Question: What tax district, tax-rate area, or tax area code is specified in the document?
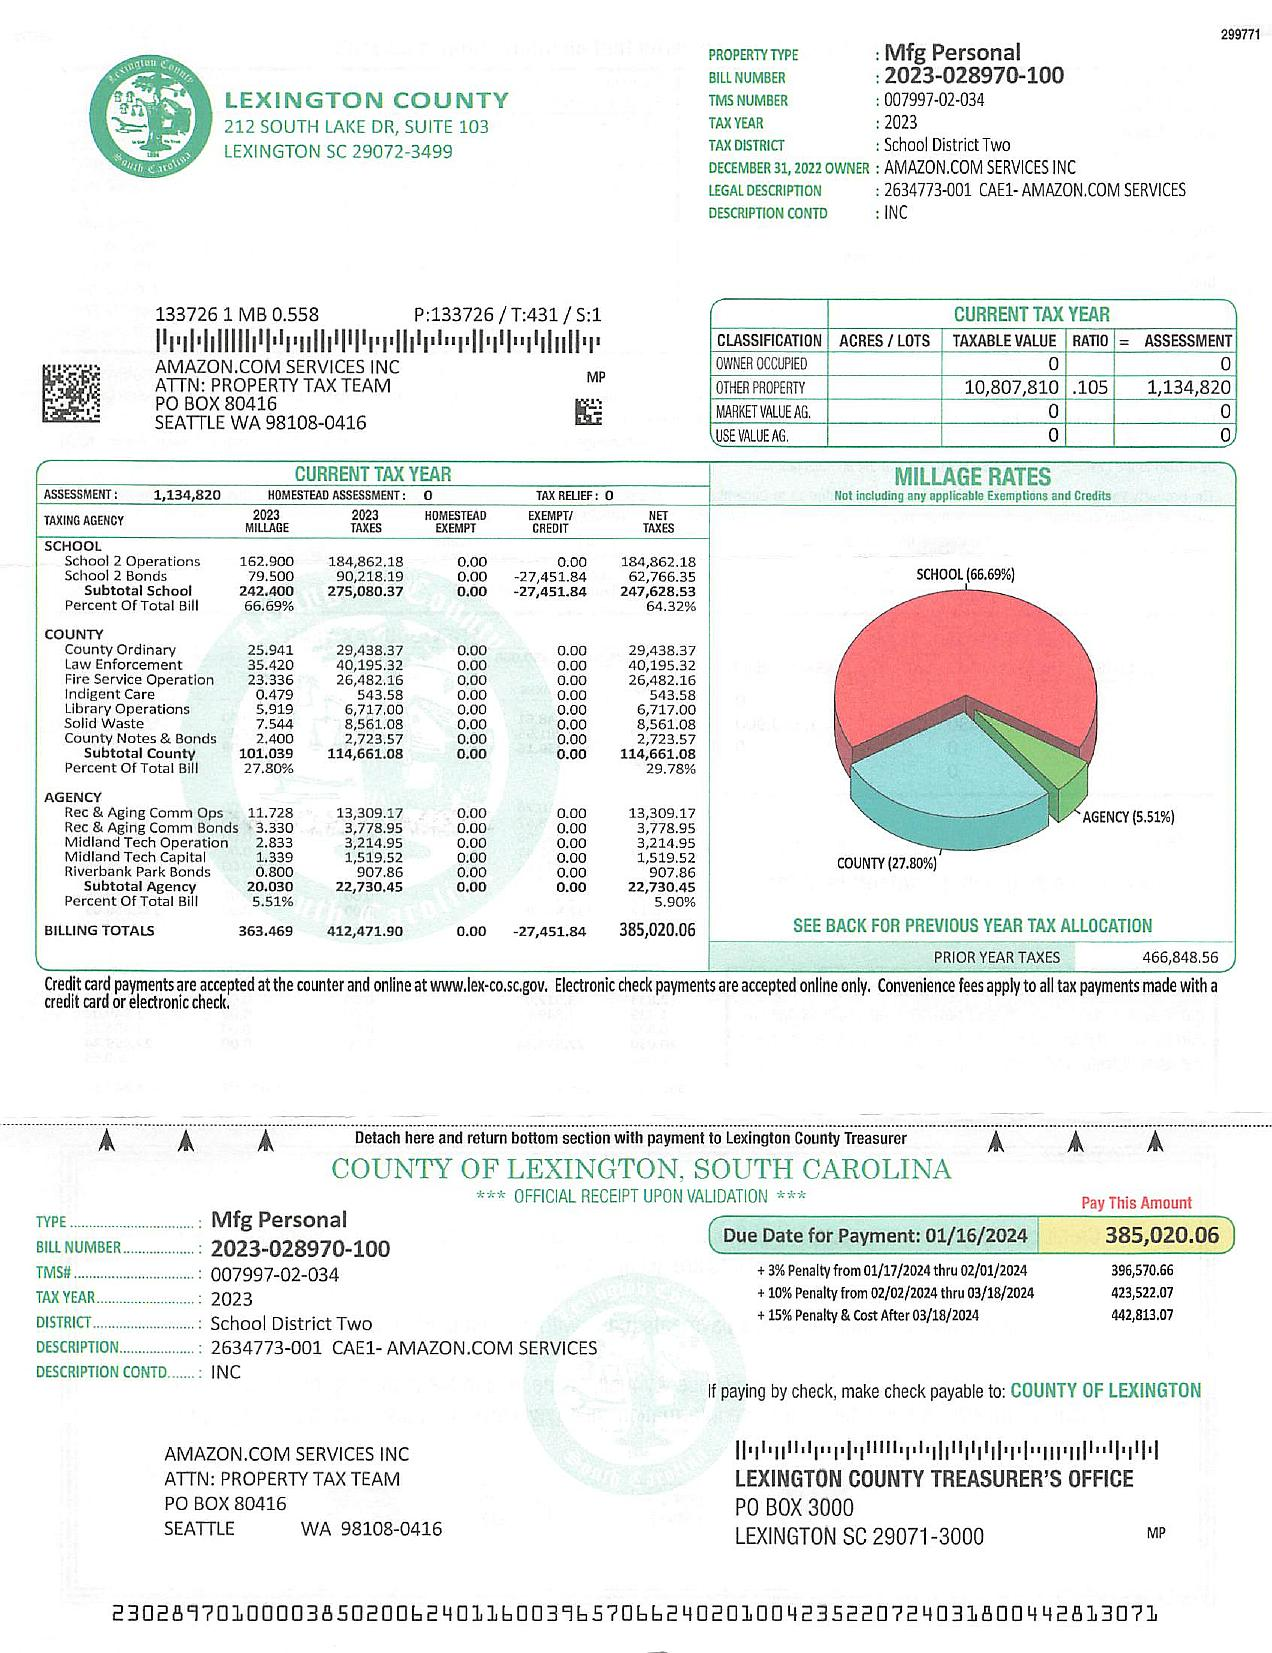
Answer: "School District Two"